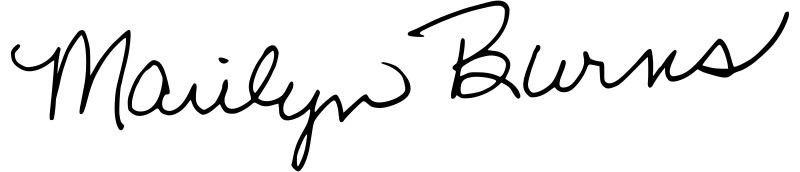
Signature of: marilyn burns